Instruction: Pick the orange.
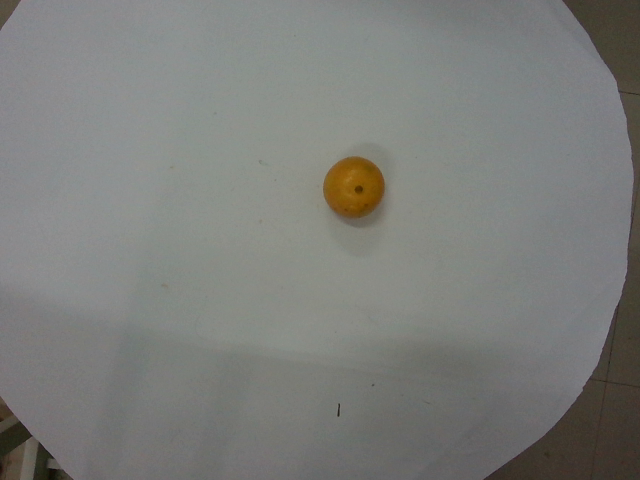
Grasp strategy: vertical